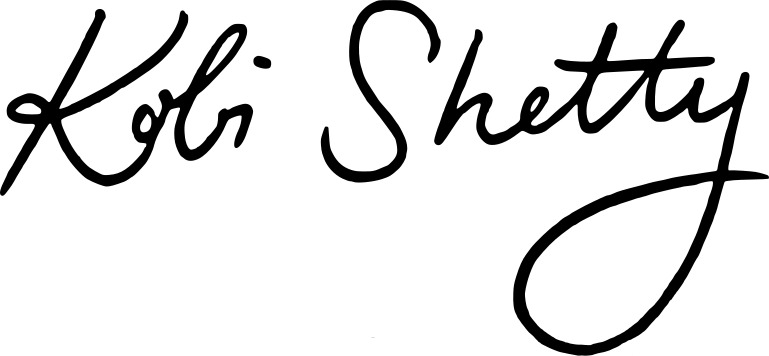
Signature of: kobi shetty